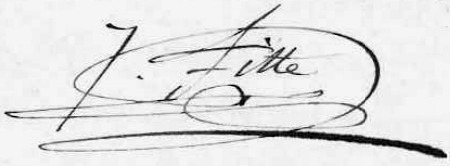
Signature of: justin fitte